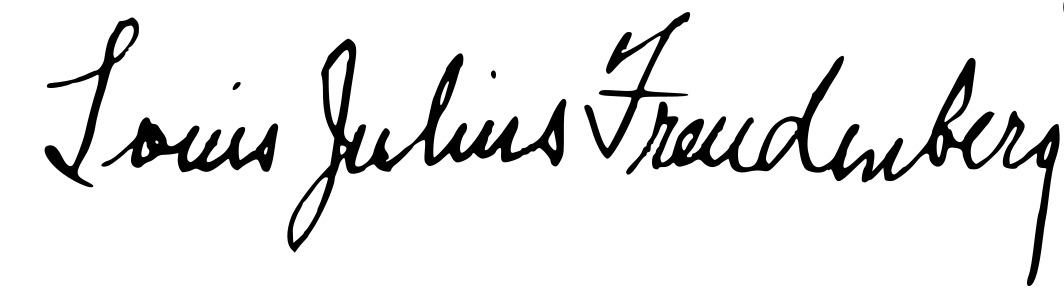
Signature of: louis julius freudenberg